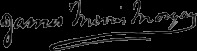
Signature of: james morris morgan